Question: What is the estimated tax bill amount according to the document?
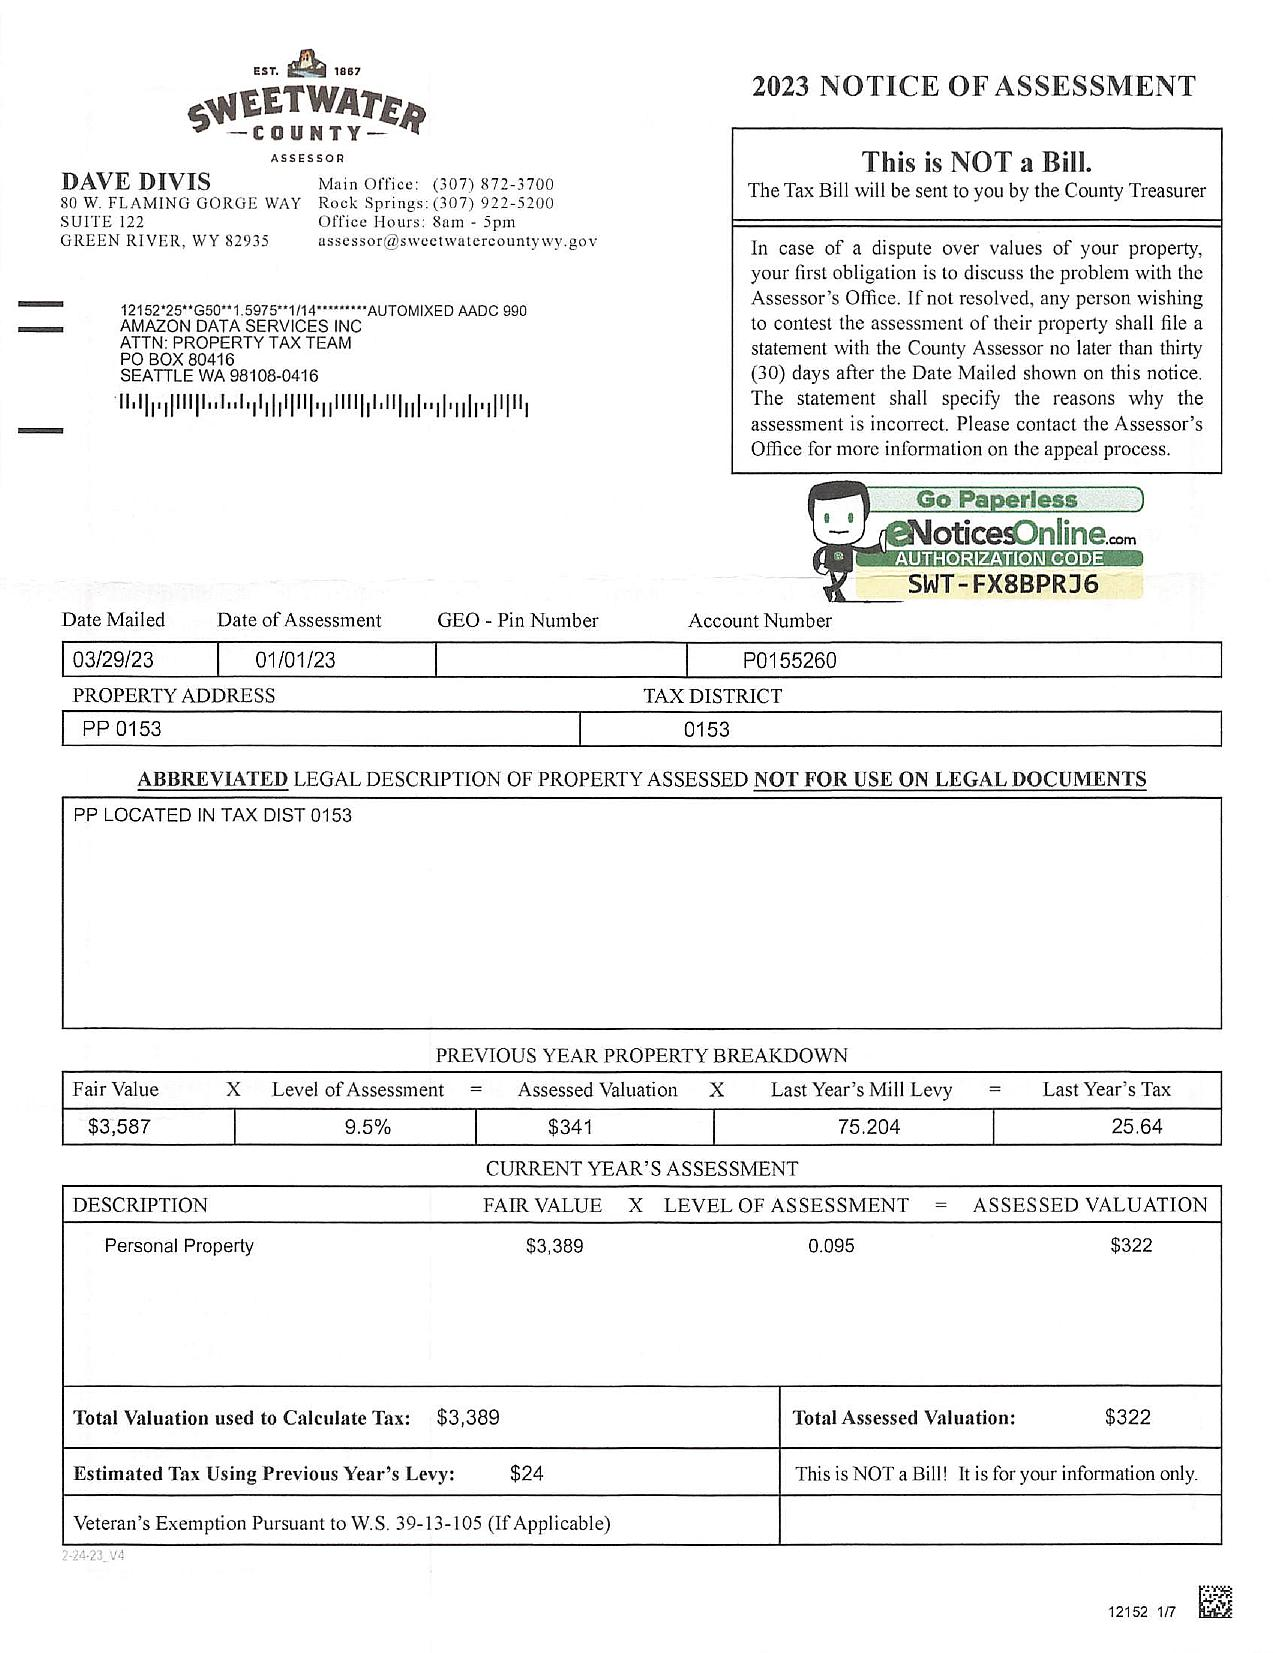
Answer: "$24 "